Question: What might the diagnosis be?
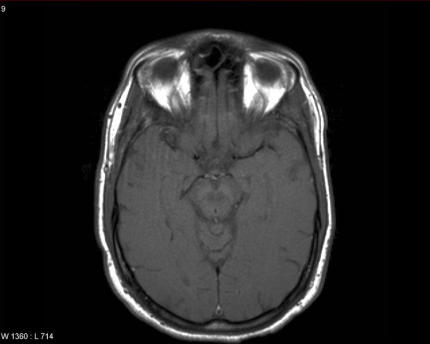
Answer: The possible diagnosis includes •  Multiple sclerosis
•  Lyme disease
•  ADEM (Acute Disseminated Encephalomyelitis)
•  Sarcoidosis
•  Vasculitis (SLE, etc.).